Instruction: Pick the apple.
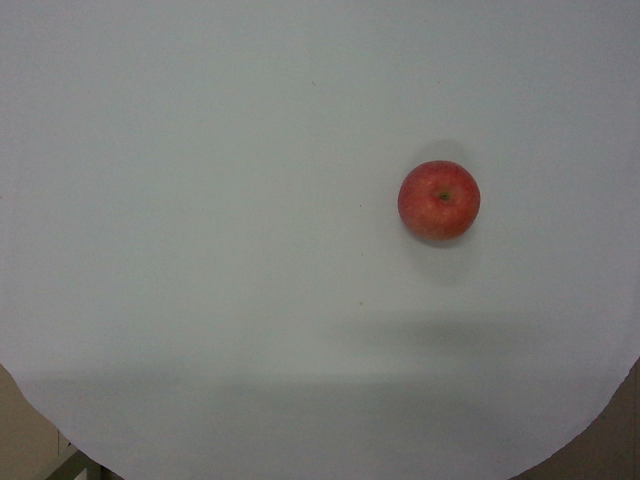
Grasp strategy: vertical